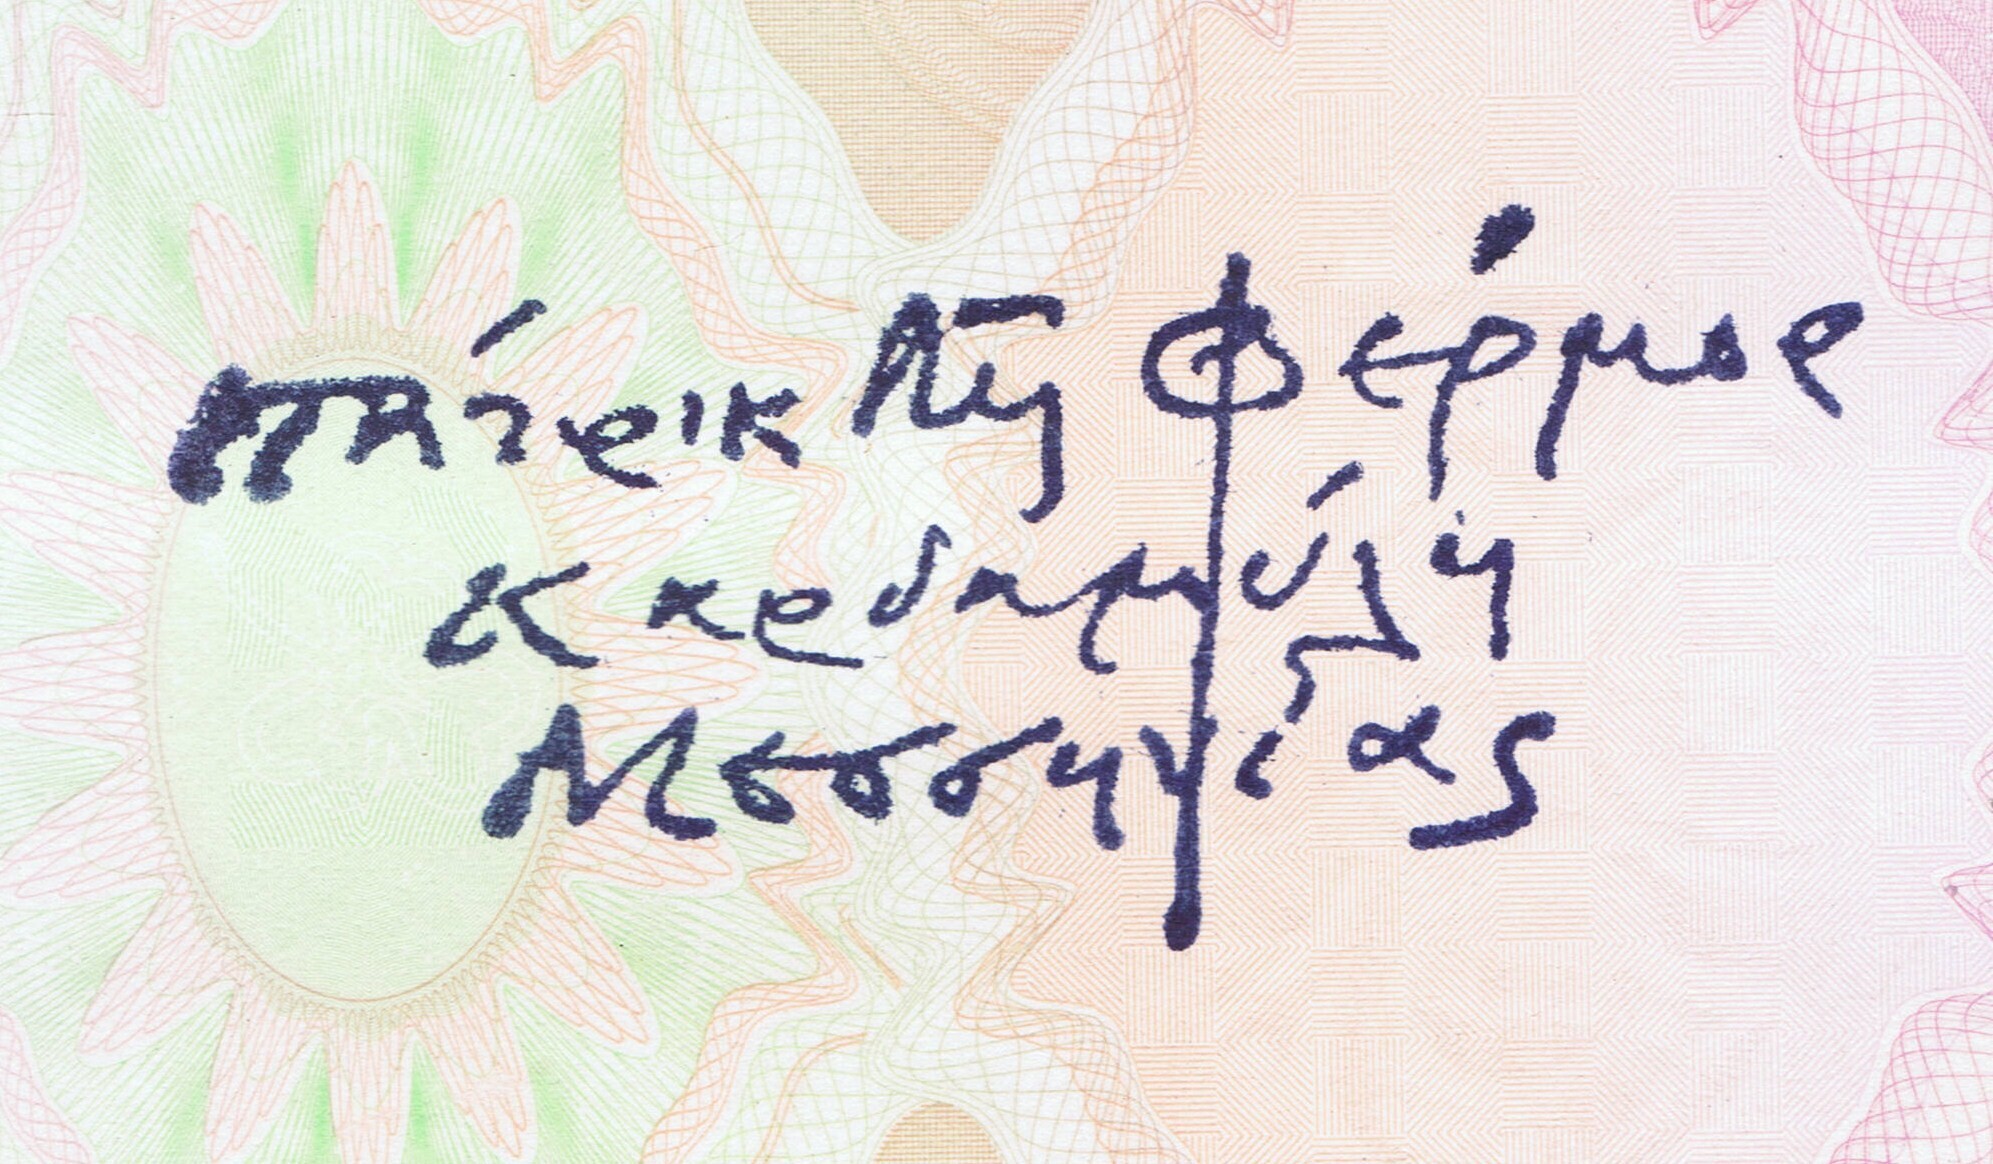
Signature of: patrick leigh fermor